Extract the amount written in words, the amount in digits, the name of the payee, the date on the cheque, and the bank's name from the image.
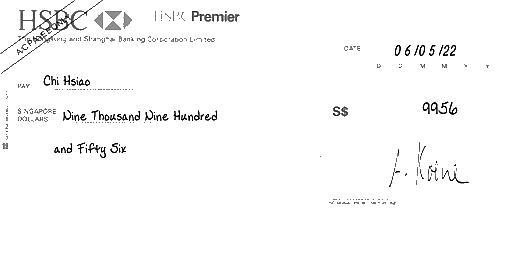
amt_in_words: Nine Thousand Nine Hundred and Fifty Six
amt_in_figures: 9956
payee_name: Chi Hsiao
bank_name: HSBC
cheque_date: 06/05/22